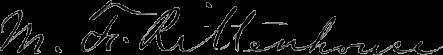
Signature of: moses f rittenhouse